Question: Explain the disease:
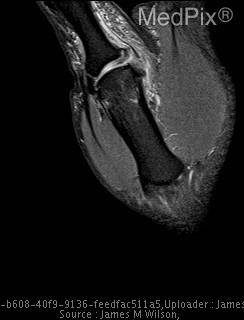
Answer: The disease is discussed as: Ulnar collateral ligament tears, also known as UCL rupture or gamekeeper's thumb, involves disruption of the UCL of the first metacarpophalangeal joint; it is often associated with proximal phalanx base fracture.  The majority of the ruptures occur distally.  Stener's lesion accounts for 50% of the complete tears and frequently found in skiers.

The mechanism involves forced abduction of the thumb causing hyperextension of the UCL.  Displacement of the UCL proximal and superficial to the adductor pollicis aponeurosis is the Stener's lesion.  An avulsed bone fragment or volar subluxation may also be seen.  Localized joint pain is the common complaint.

Classified as partial or complete tears (types I-III).

MRI: T1-weighted or T2*-weighted coronal images show edema, thickening, disruption, displacement, or entrapment of the UCL, with the key sign being discontinuity of the UCL to the proximal phalanx.  With the Stener's lesion, other findings may be: retracted mass of UCL, UCL trapped superficially or intersecting the adductor aponeurosis, gross displacement of the UCL medial to the aponeurosis, or "yo-yo on a string" appearance of a retracted and balled up UCL.

UCL tears and Stener's lesions require coronal images through the first metacarpophalangeal joint acquired parallel to the plane of the collateral ligaments.

Retracted UCL is seen with folded or horizontally directed fibers in Stener's lesion, which is defined by entrapment of the UCL by adductor pollicis aponeurosis.